Question: How is the history relevant to the case?
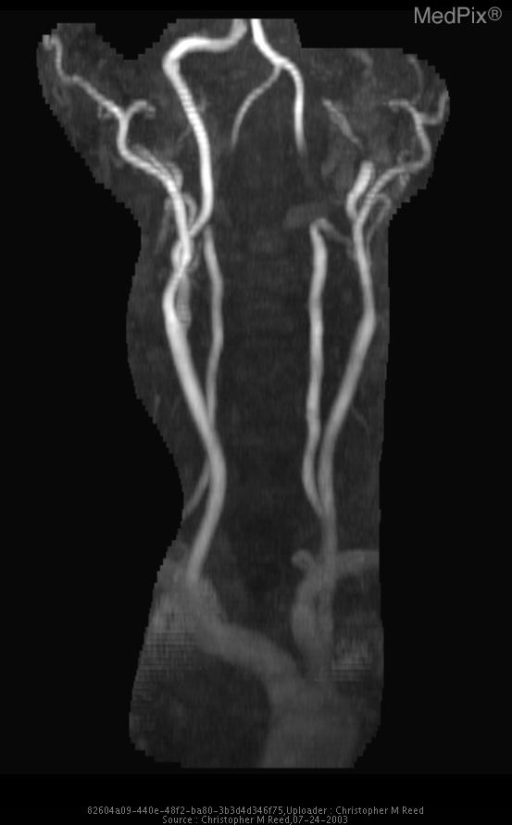
Answer: The patient's history of Acute onset right sided neurological collapse two hours prior to presentation. is key in understanding the case.